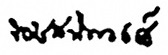
Signature of: dej snidvongs